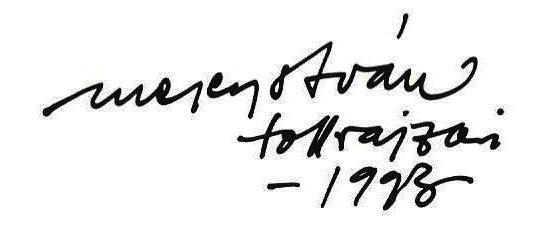
Signature of: istván mezey